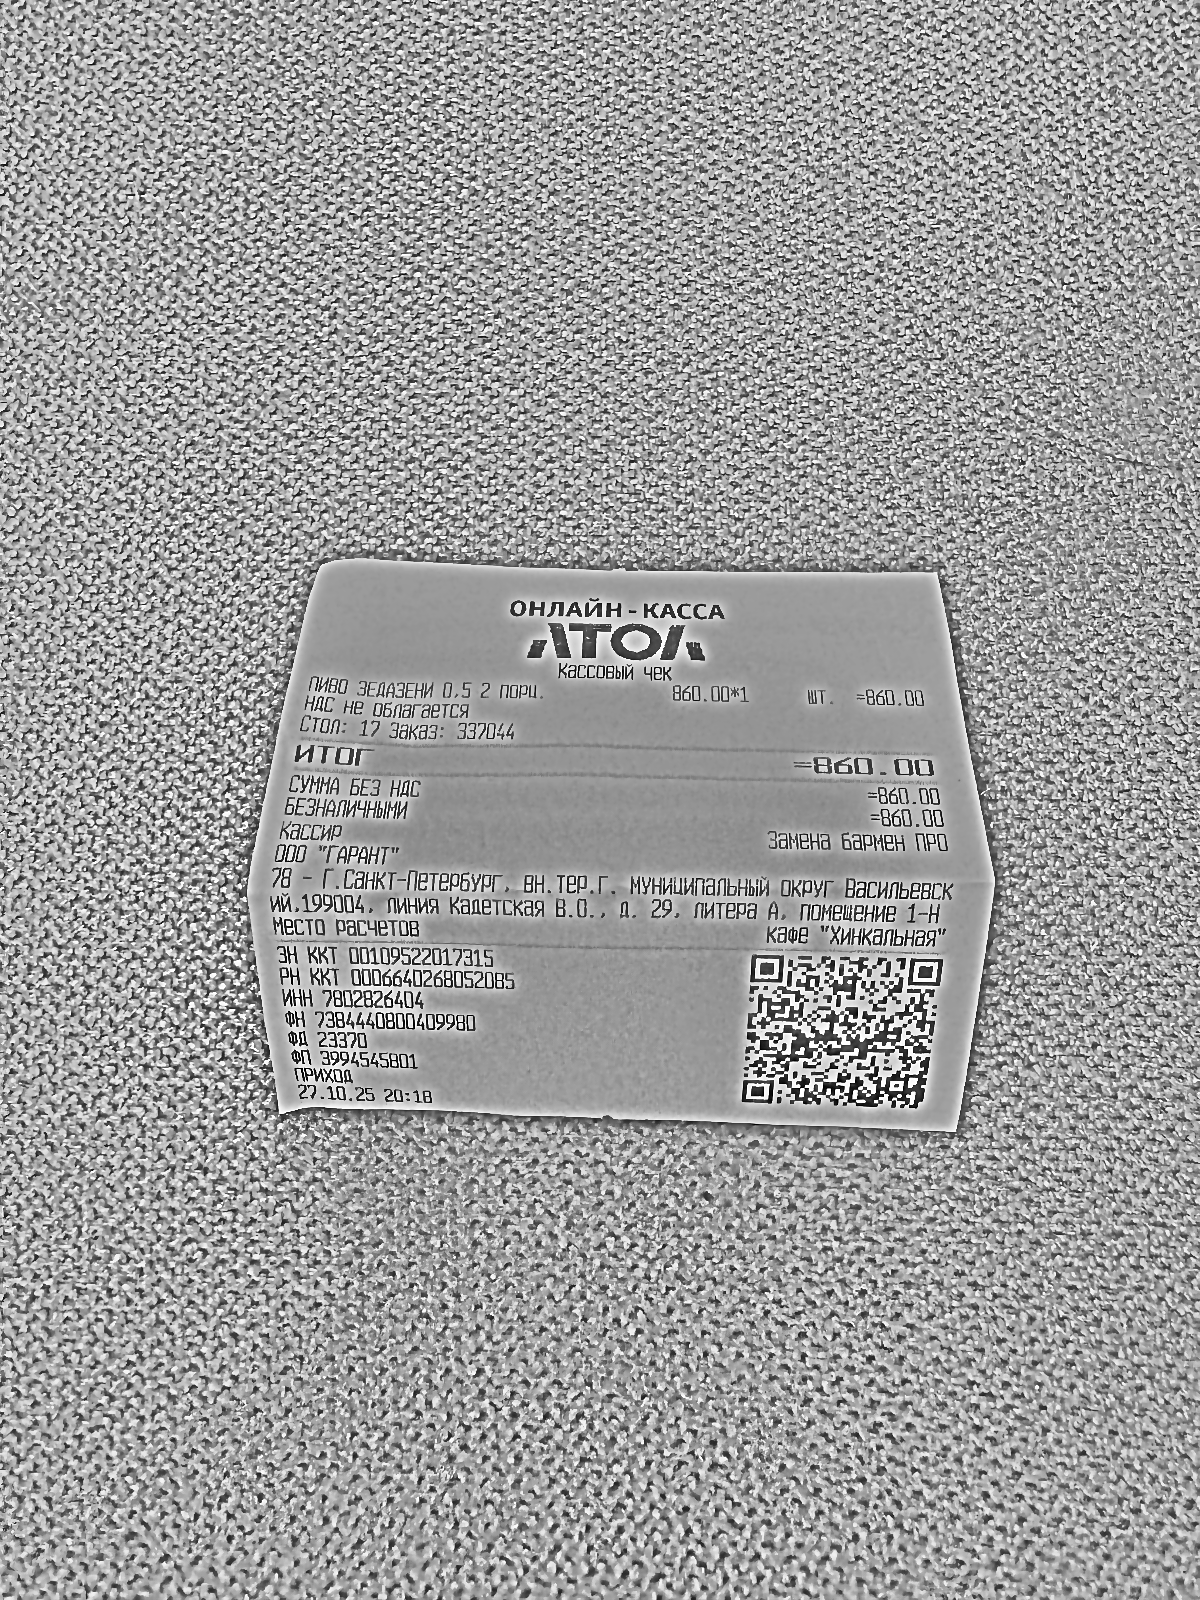
Продавец: ООО "ГАРАНТ"
ИНН: 7802826404
Дата: 27.10.25
Товары: ПИВО ЗЕДАЗЕНИ 0,5 2 ПОРЦ.
Количество: 1
Цена: 860.00
Сумма: 860.00
Итого: 860.00